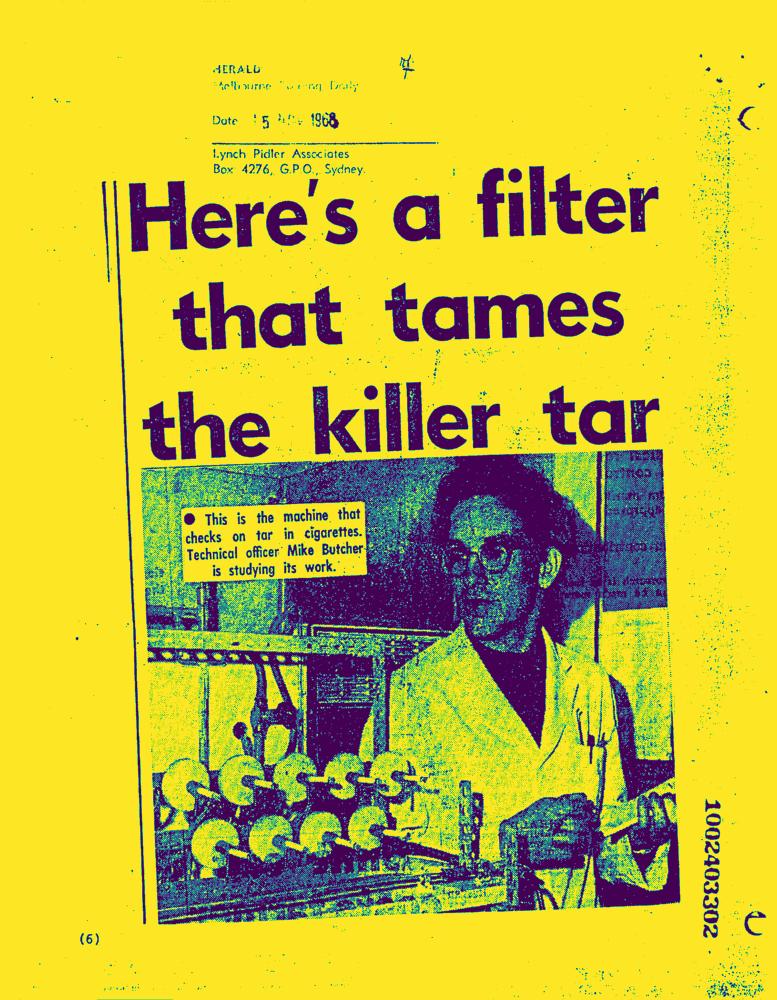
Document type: News-Article